Question: Talk about the condition:
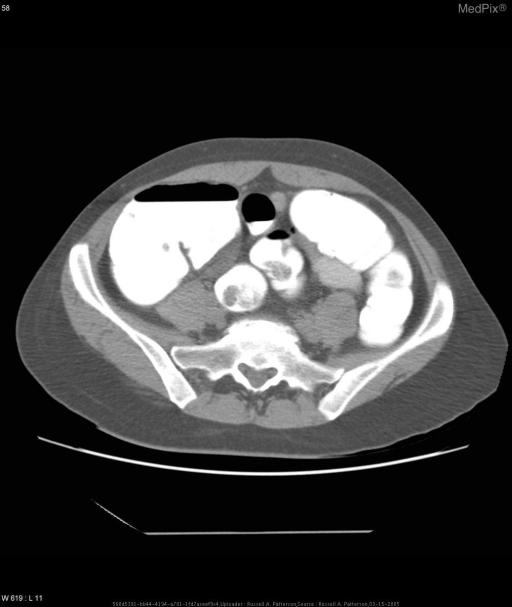
Answer: The disease is discussed as: ):    Appendicitis can often be difficult to diagnose especially at ages less than three and greater than 60, leading to a possible delay in diagnosis in these groups and perforation rates up to 80%.   Furthermore, as the most common abdominal surgical emergency with an incidence of 233/100,000, physicians tend to approach potential cases aggressively.  This leads to a high number of appendectomies with normal appendices:  about 15% nationwide.  This negative appendectomy rate has unfortunately remained constant in the last fifteen years despite increased use of CT and ultrasound1.   CT has a fairly high sensitivity and specificity for appendicitis.  In the literature the exact sensitivity and specificity varies significantly:  84-100% and 83-98% respectively2,3.

On a oral/IV contrast CT, looking for acute appendicitis several findings can be expected.  Increased appendiceal diameter greater than 6 mm is usually seen in addition to circumferential and symmetric wall thickening.  Periappendiceal inflammation is usually seen in the form of linear fat stranding, local fascial thickening and subtle clouding of the mesentery.  The CT may also have focal cecal apical thickening and the “arrowhead sign” or cecal contrast that funnels symmetrically at the cecal apex.  If the appendix is perforated then pericecal phlegmon or an abscess may be present.  Extraluminal air, ileocecal thickening, localized lymphadenopathy and small bowel obstruction may also be seen4.